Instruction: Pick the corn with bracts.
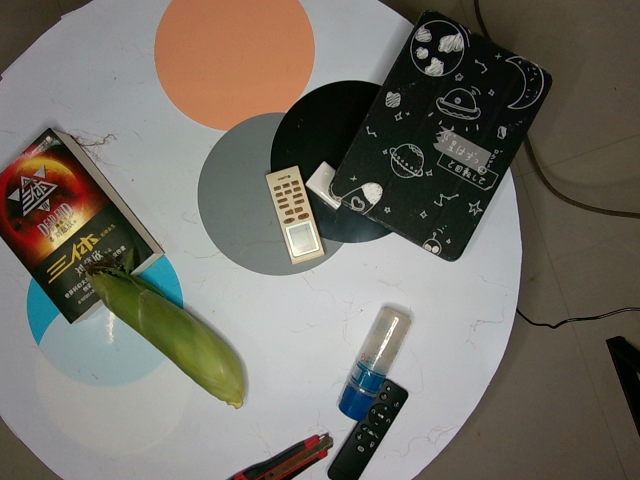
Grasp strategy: vertical